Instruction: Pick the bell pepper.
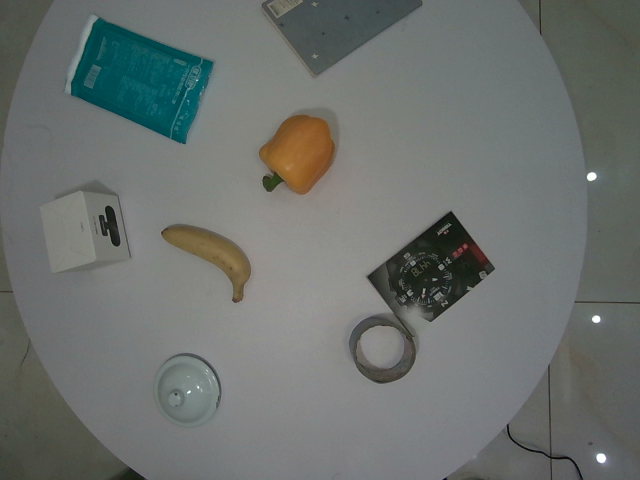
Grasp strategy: vertical